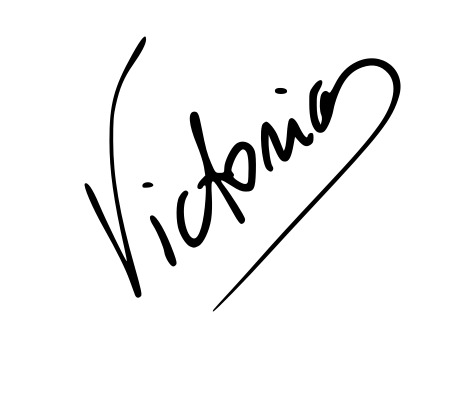
Signature of: victoria aihar